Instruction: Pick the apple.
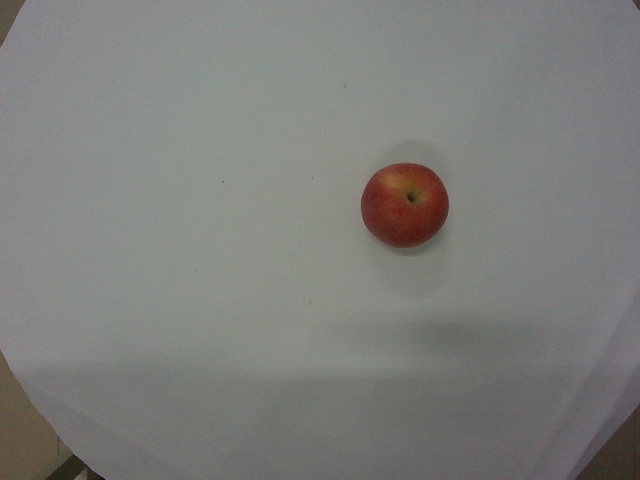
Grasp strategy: vertical